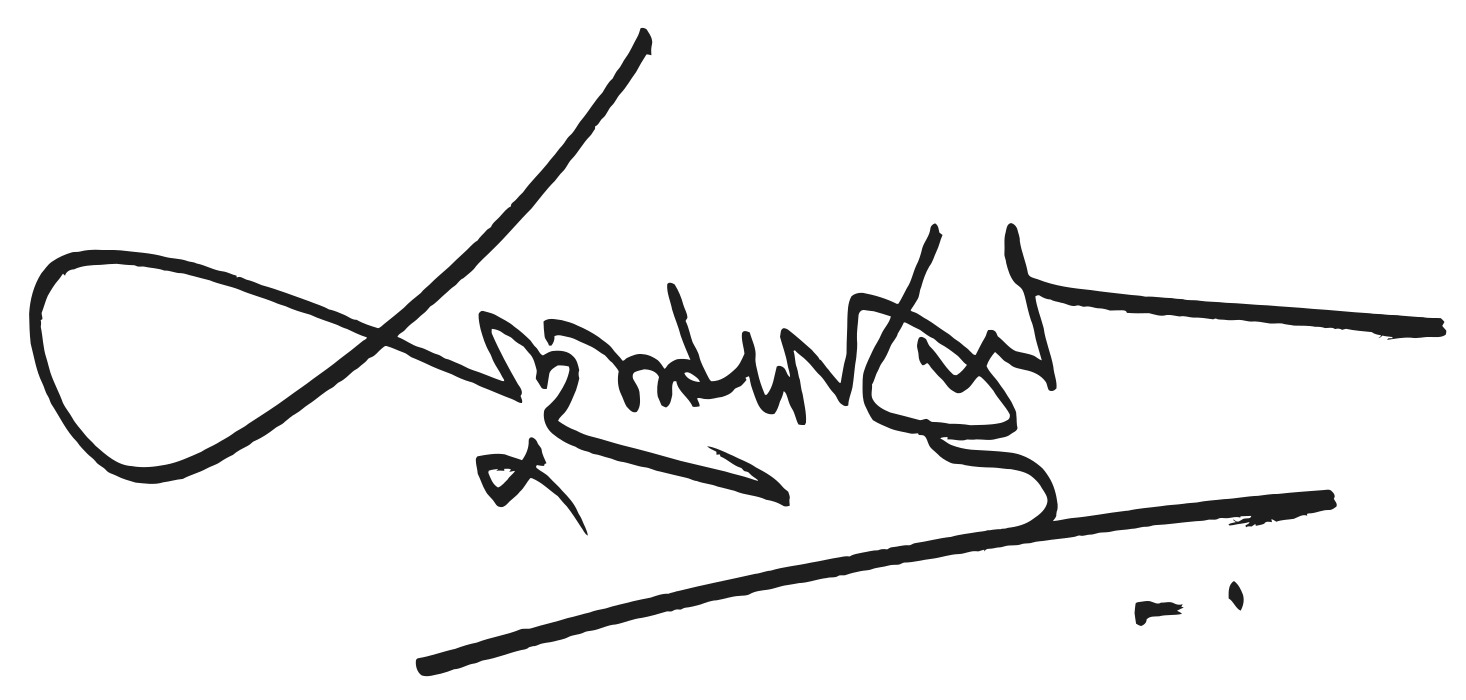
Signature of: muhammad yunus